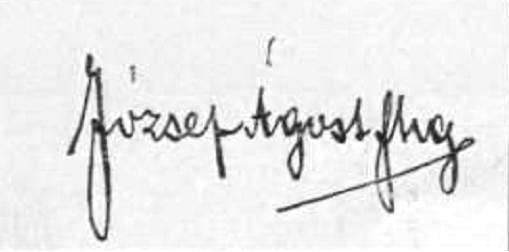
Signature of: archduke joseph august of austria